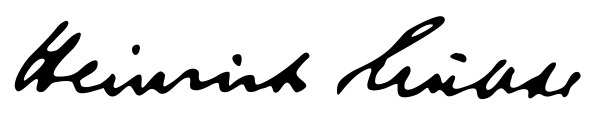
Signature of: heinrich lübke